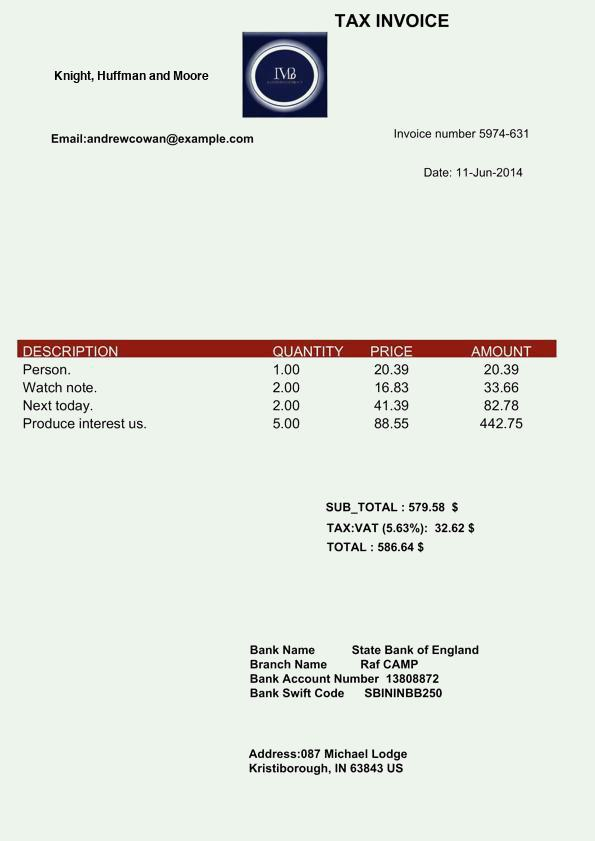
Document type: Invoice